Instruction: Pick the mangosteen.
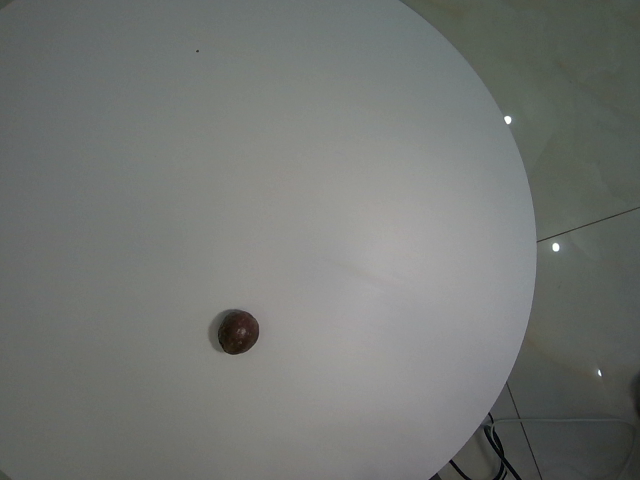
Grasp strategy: vertical